Retrieve the amount in words, amount in figures, name of the payee, date on the cheque, and the bank name from the image.
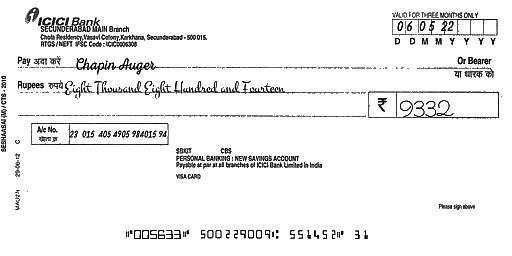
amt_in_words: Eight Thousand Eight Hundred and Fourteen
amt_in_figures: 9332
payee_name: Chapin Auger
bank_name: ICICI Bank
cheque_date: 06/05/22